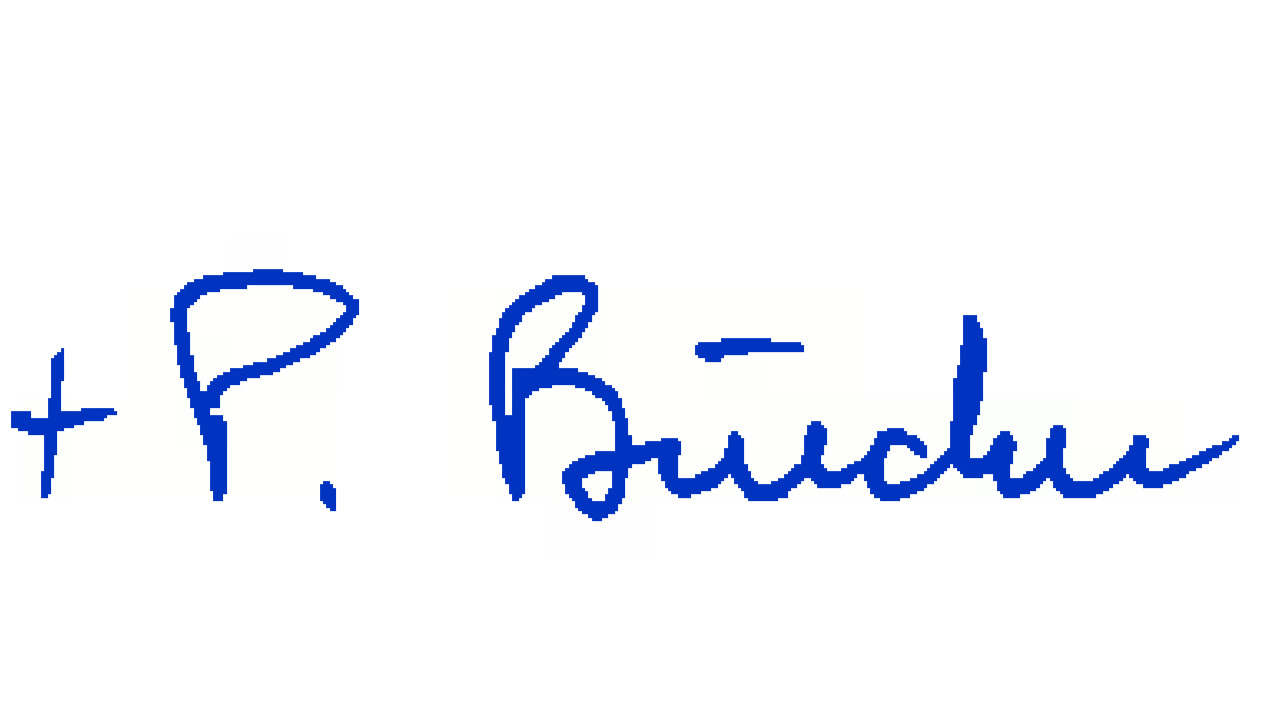
Signature of: pierre bürcher